Question: What could the diagnosis suggest?
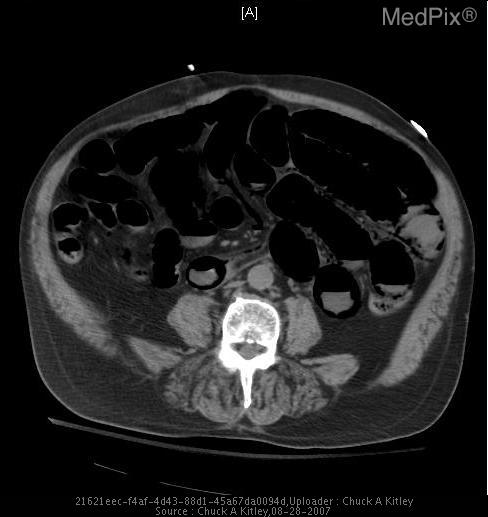
Answer: The possible diagnosis includes •  Mesenteric ischemia
•  Trauma
•  Small/Large Bowel obstruction
•  Infectious enterocolitis
•  Inflammatory enterocolitis
•  Post-operative
•  Medications, i.e. steroids, chemotherapy, immunosuppresants
•  Necrotizing enterocolitis (pediatric cases).